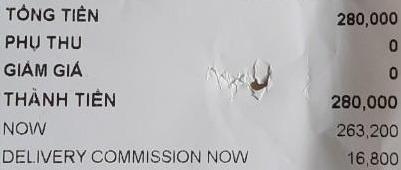
TỔNG TIỀN 280,000
PHỤ THU 0 GIẢM GIÁ 0
THÀNH TIỀN 280,000
NOW 263,200
DELIVERY COMMISSION NOW 16,800